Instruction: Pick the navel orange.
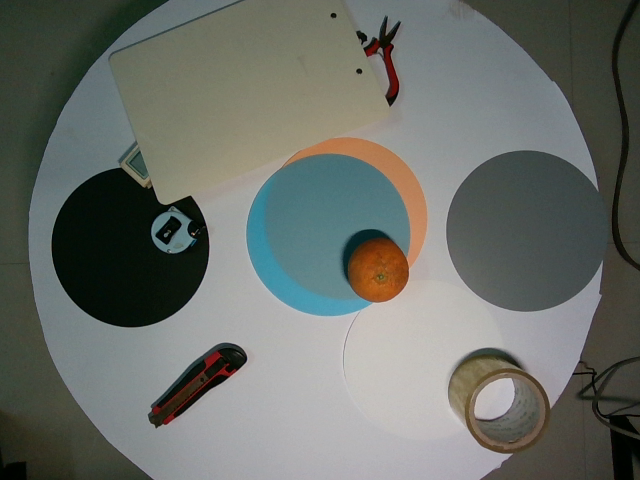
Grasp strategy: vertical